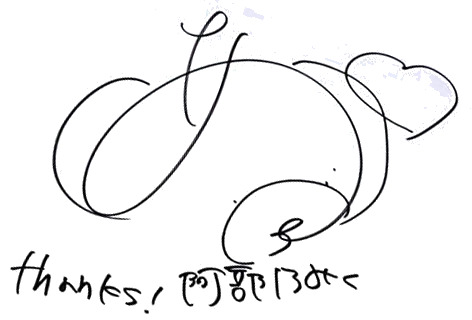
Signature of: miku abeno